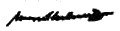
Signature of: mesut yılmaz